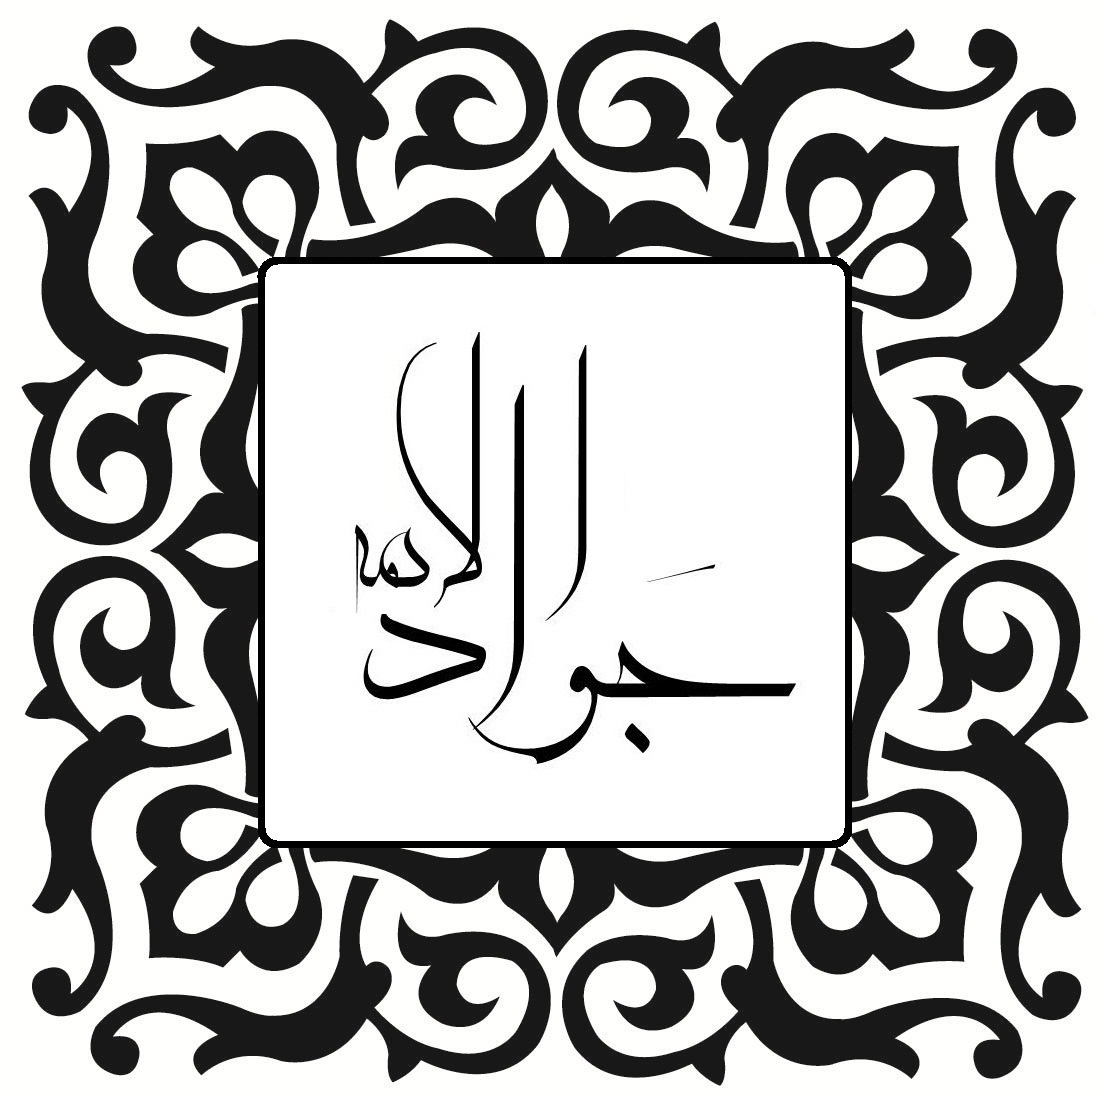
Signature of: muhammad al jawad